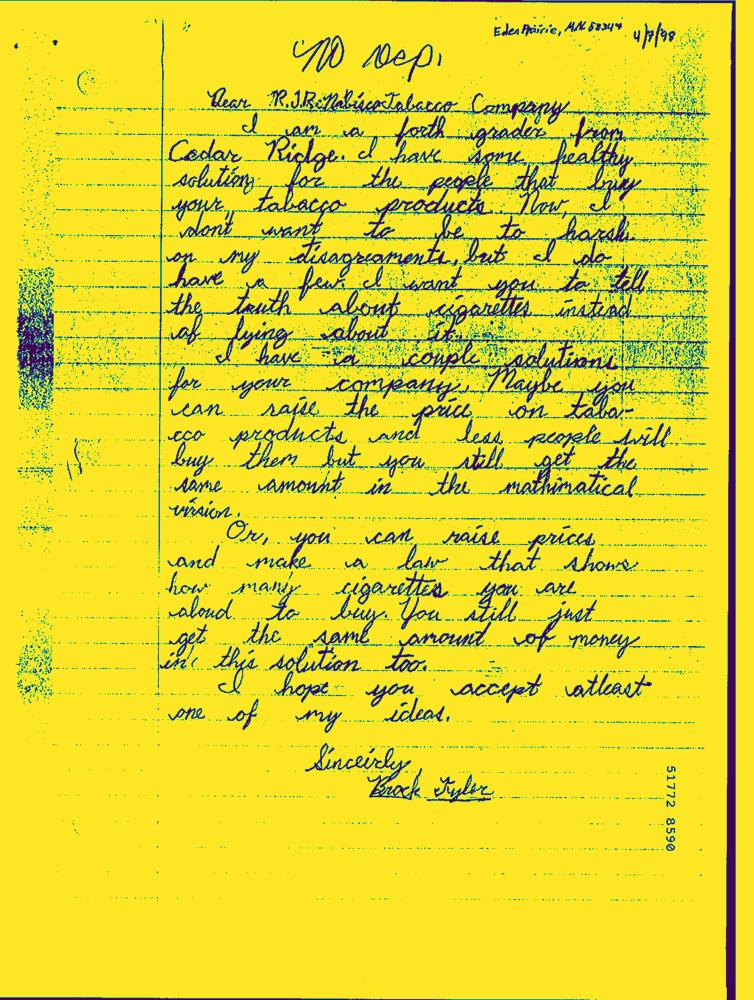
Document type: Hand-Written